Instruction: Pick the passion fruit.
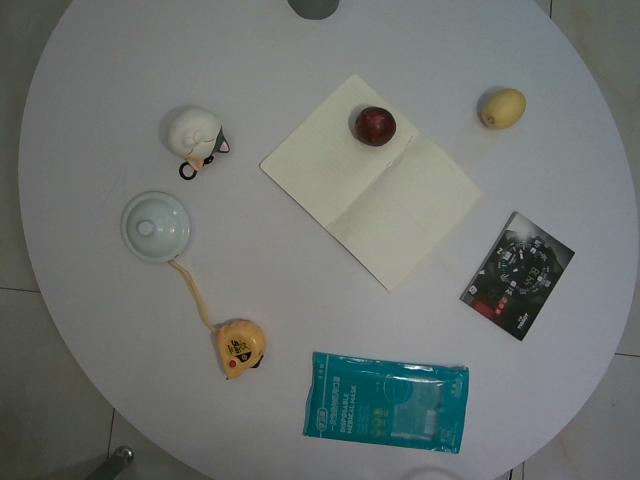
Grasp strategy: vertical